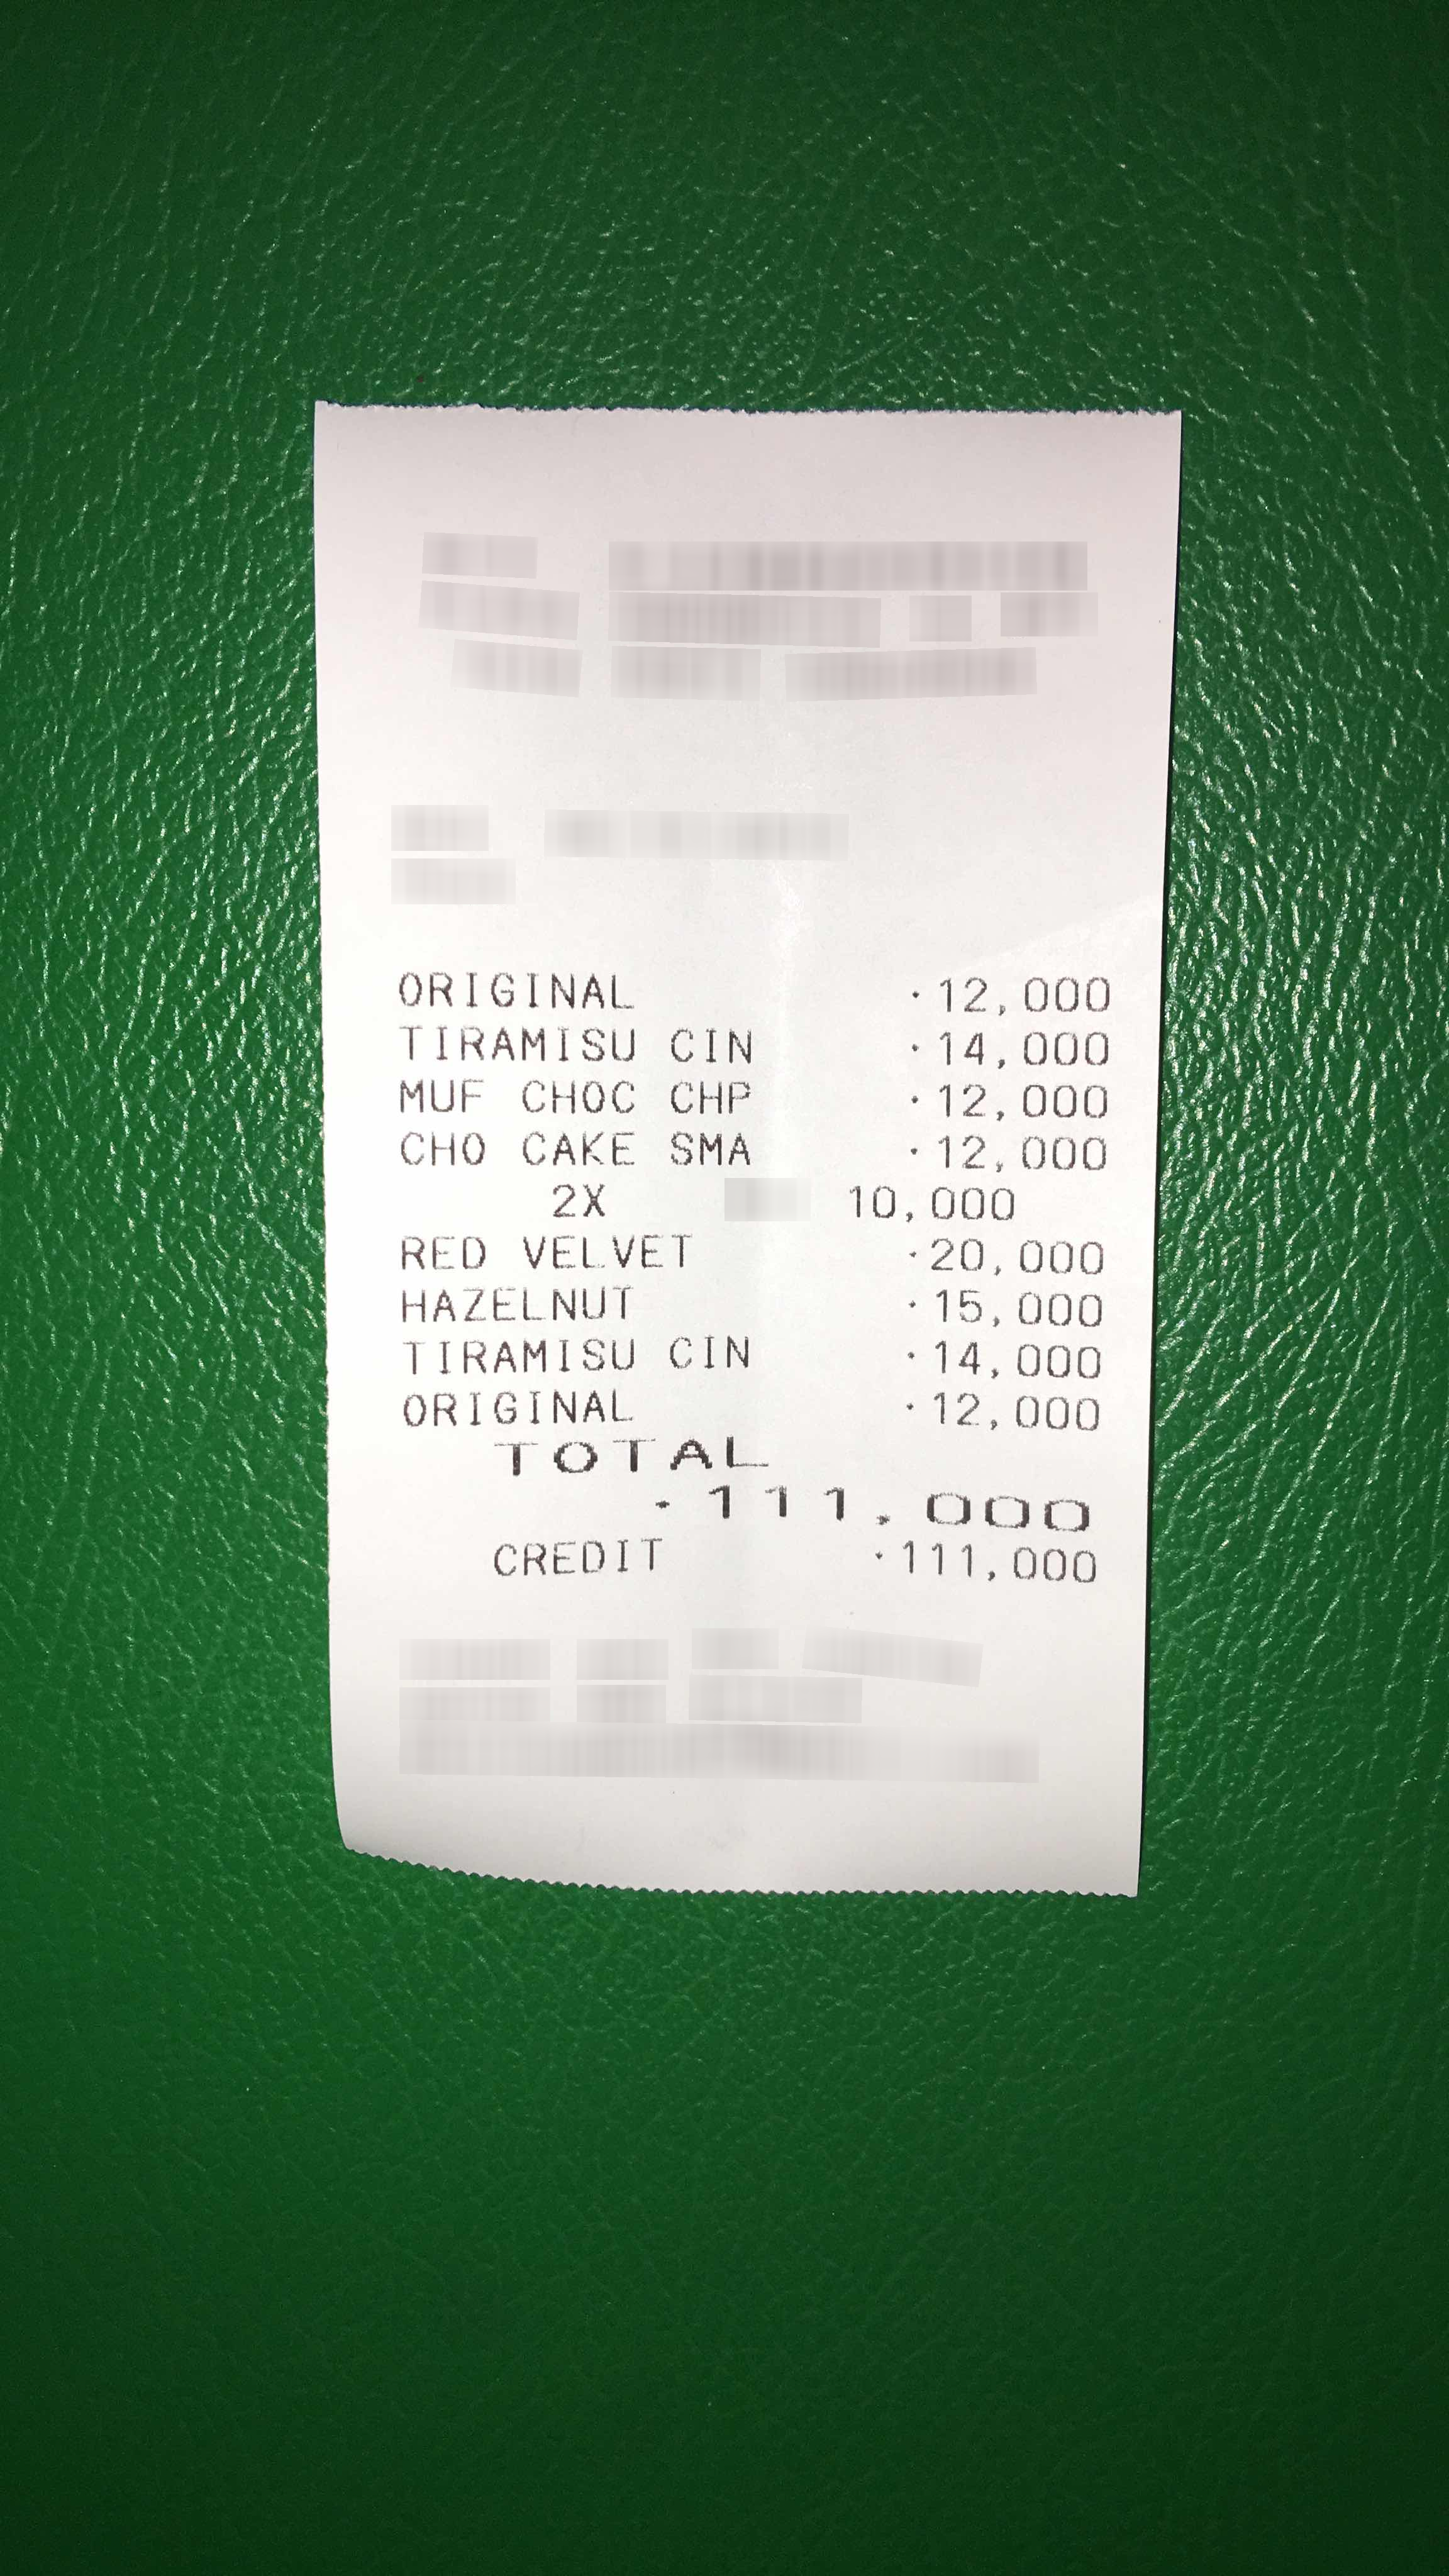
Number of items: 8
Total: 111,000
OCR text regions:
text: ORIGINAL
text: 12,000
text: TIRAMISU
text: CIN
text: 14,000
text: MUF
text: CHOC
text: CHP
text: 12,000
text: CHO
text: CAKE
text: SMA
text: 12,000
text: RED
text: VELVET
text: 20,000
text: 2X
text: 10,000
text: HAZELNUT
text: 15,000
text: TIRAMISU
text: CIN
text: 14,000
text: ORIGINAL
text: 12,000
text: TOTAL
text: 111,000
text: CREDIT
text: 111,000